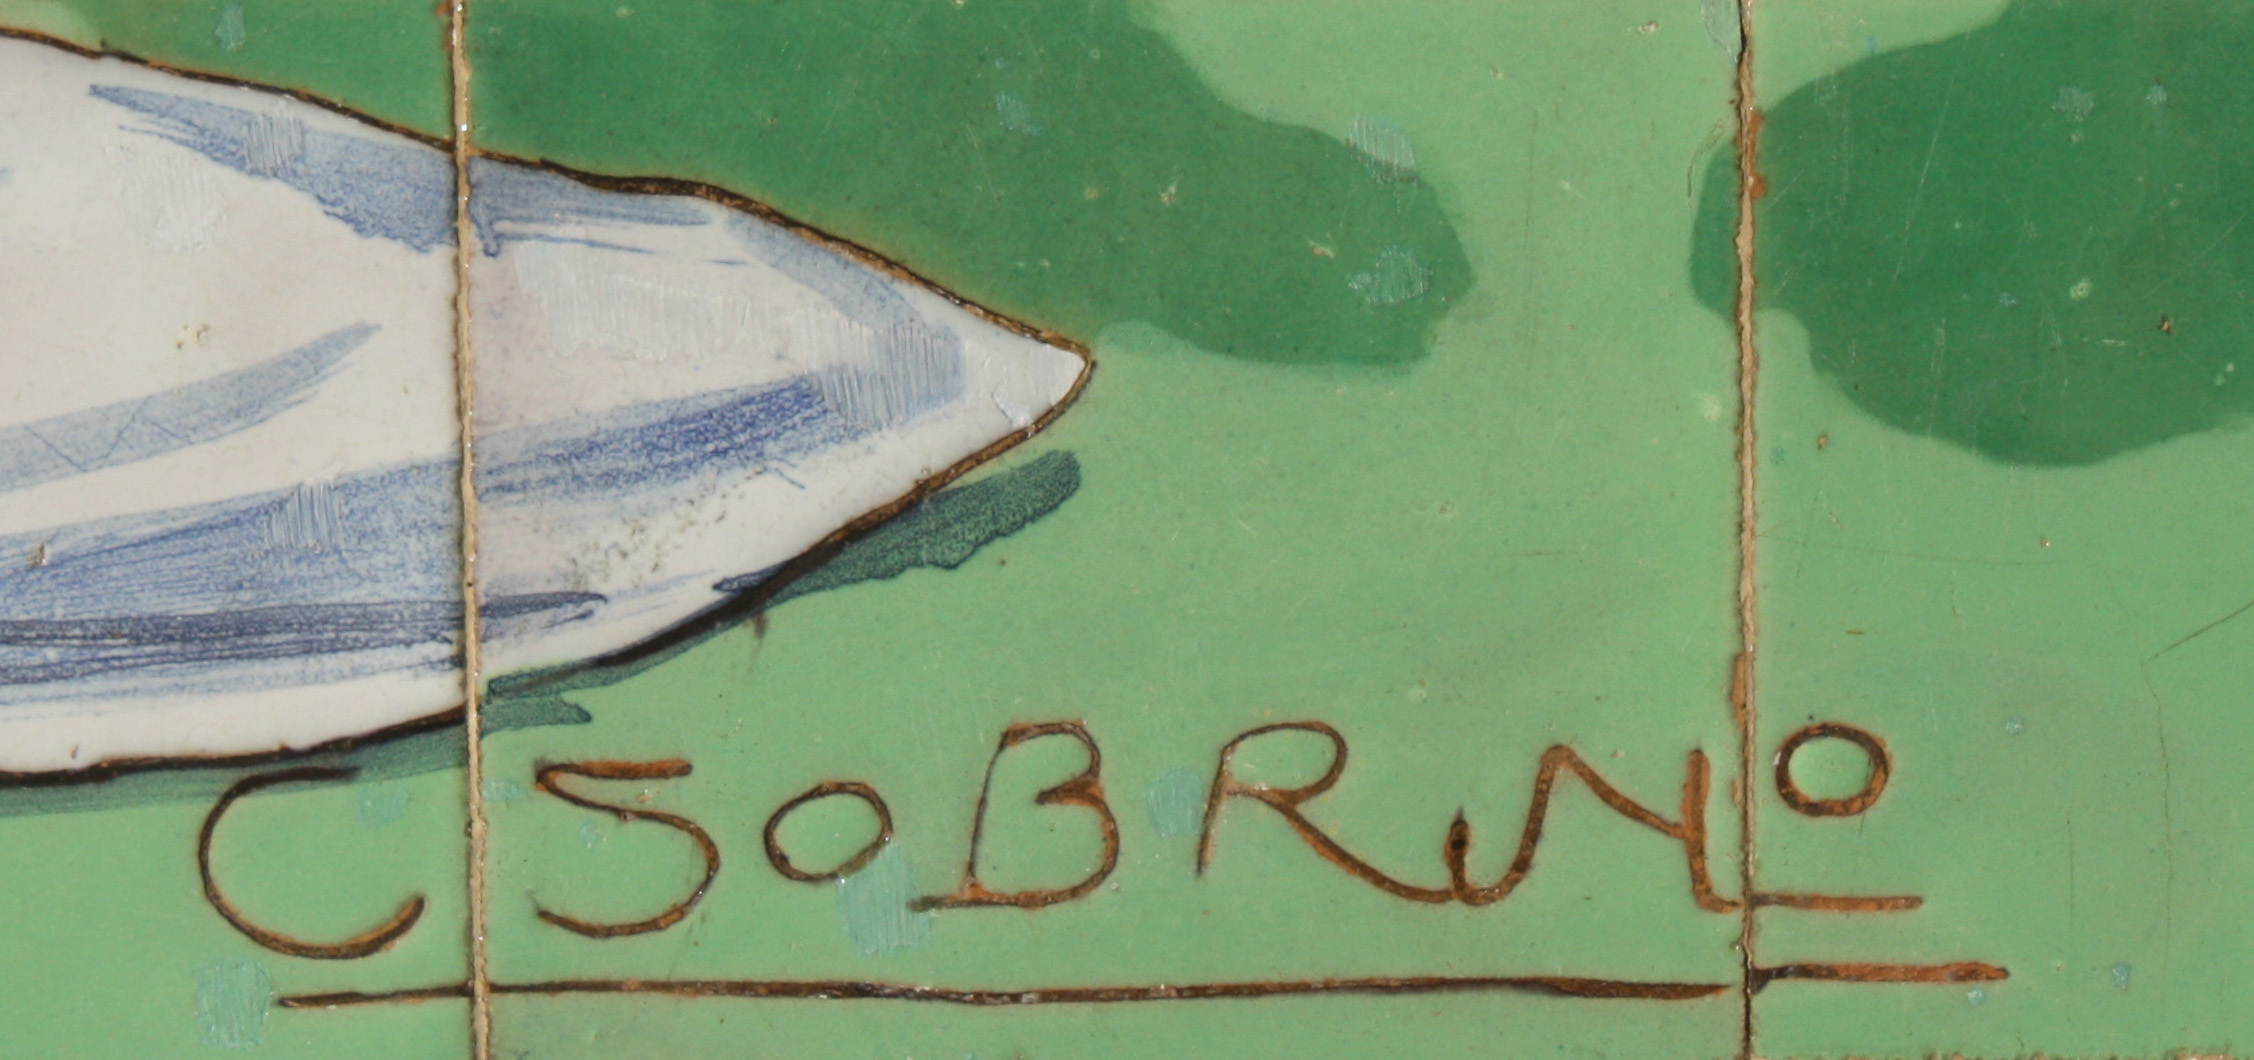
Signature of: carlos sobrino buhigas